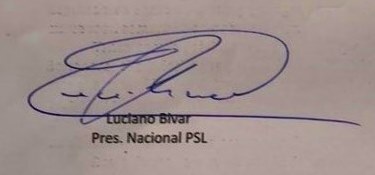
Signature of: luciano bivar